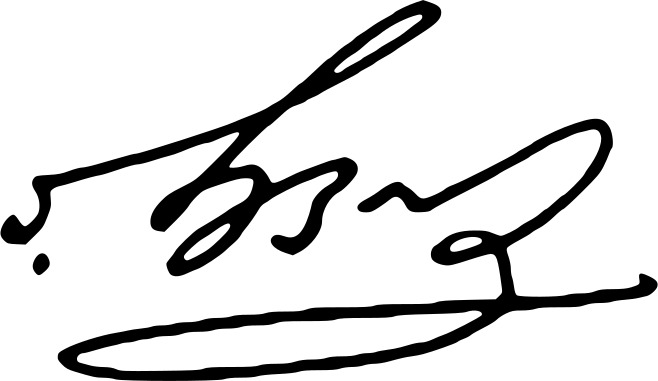
Signature of: alexander chikvaidze